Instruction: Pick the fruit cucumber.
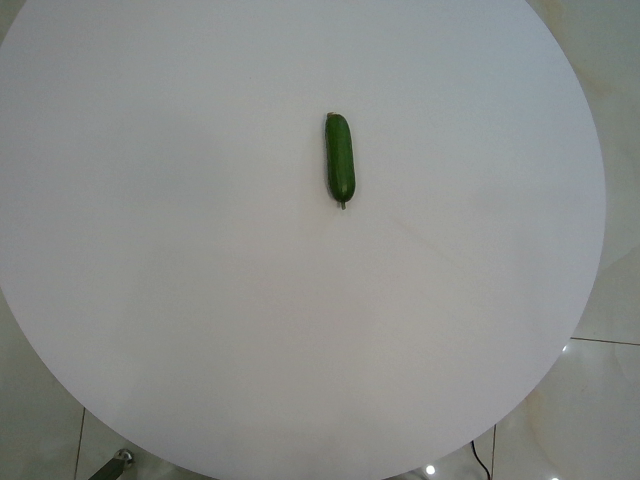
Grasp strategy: vertical